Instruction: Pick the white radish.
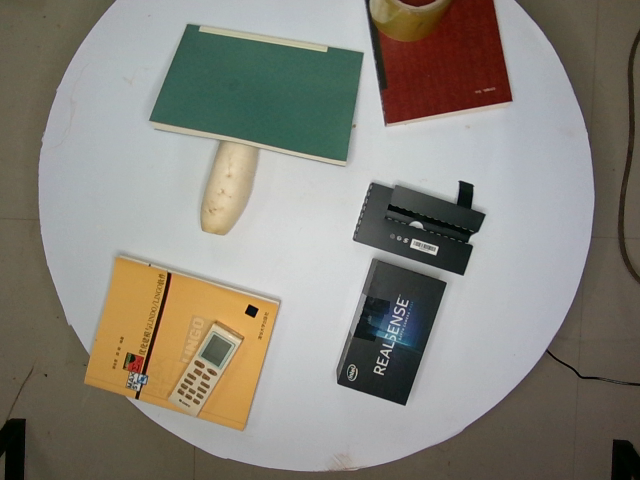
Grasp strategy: vertical